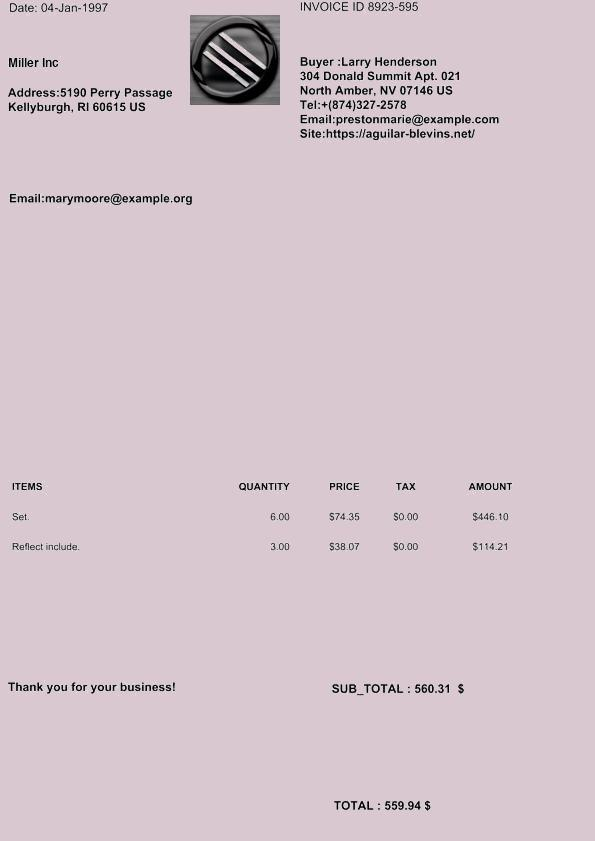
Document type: Invoice